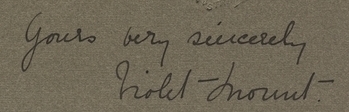
Signature of: violet mount